Question: How is the history relevant to the case?
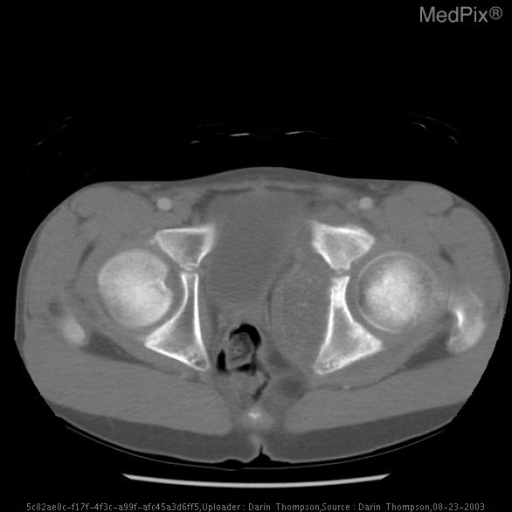
Answer: The patient's history of Remote Hx of Bladder Rhabdomyosarcoma.  Now with 2months Of Pelvic Pain , Possible Tumor Recurrence  s/p Chemo & Xrt 5 Yrs Ago is key in understanding the case.